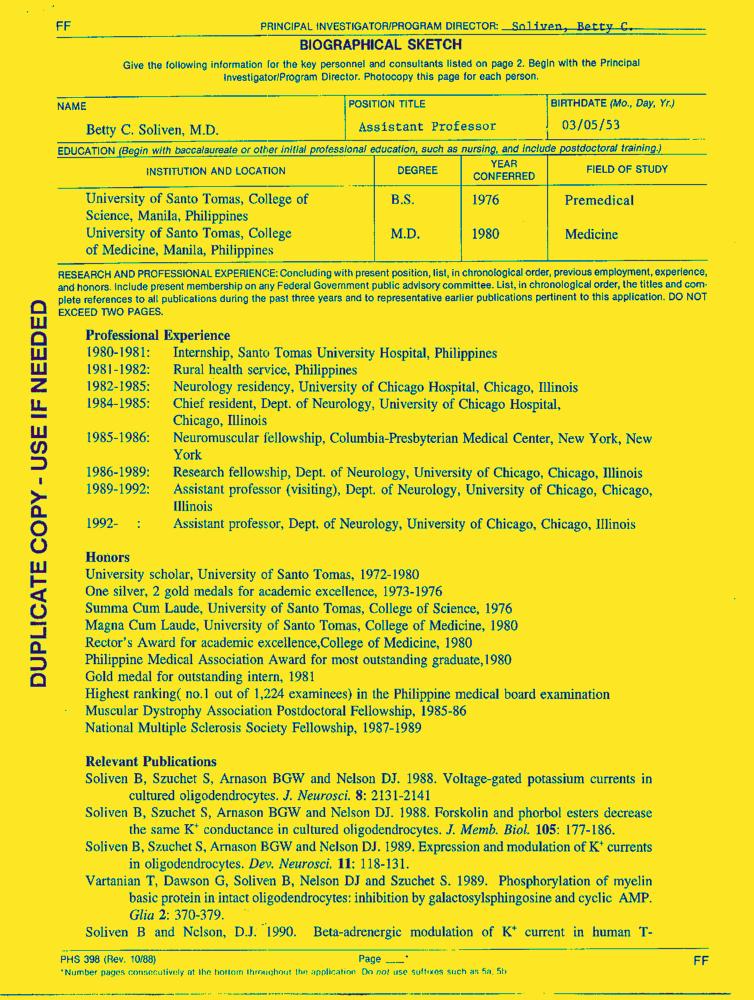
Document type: Resume-Doc